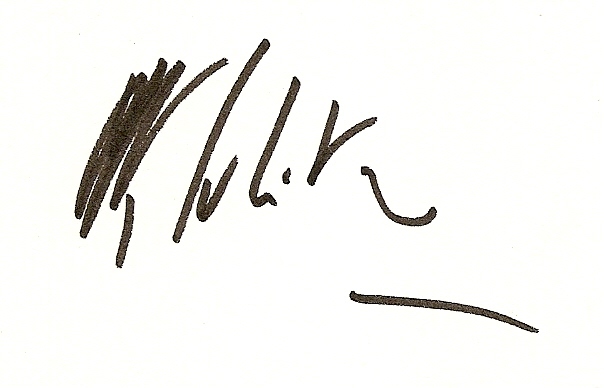
Signature of: paul loup sulitzer